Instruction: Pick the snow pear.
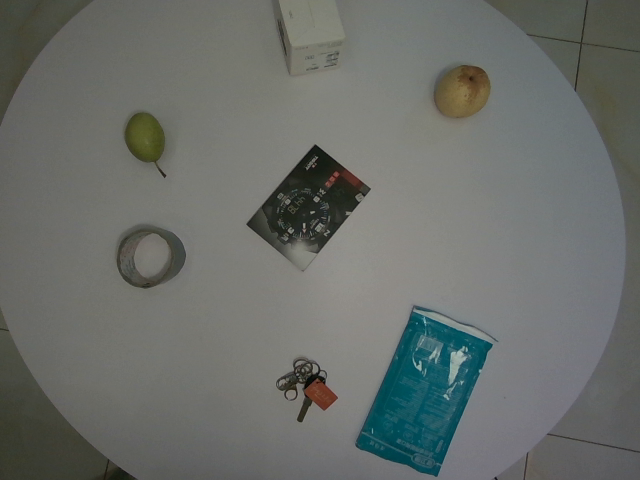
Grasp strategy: vertical